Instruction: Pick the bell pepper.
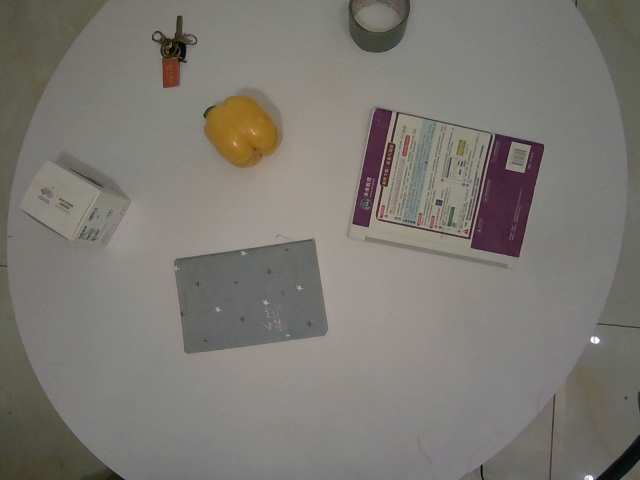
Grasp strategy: vertical